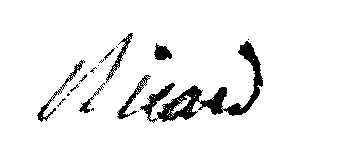
Signature of: louis étienne ricard